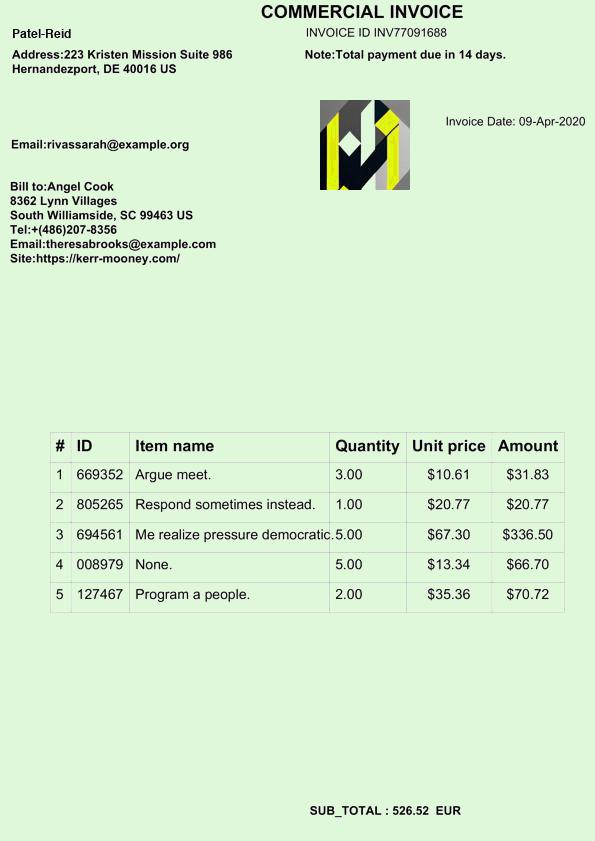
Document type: Invoice